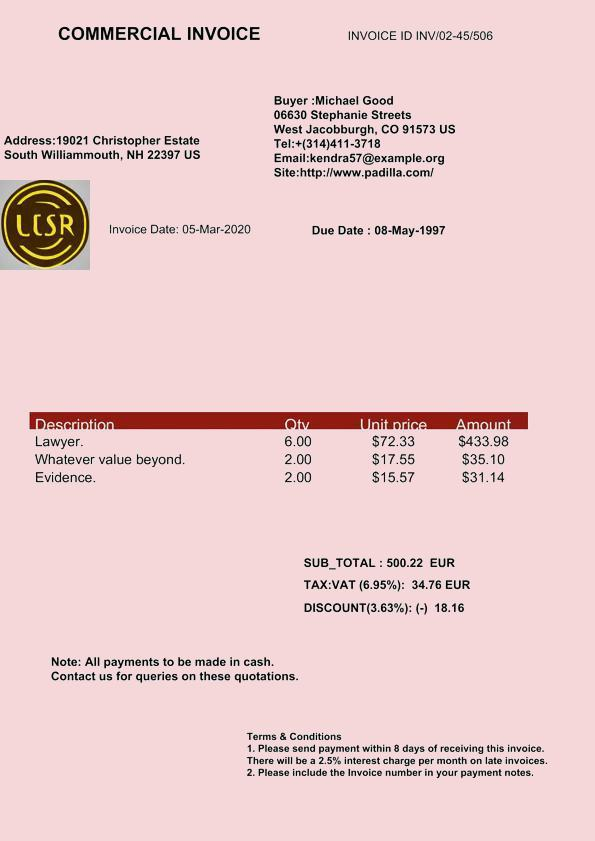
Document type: Invoice